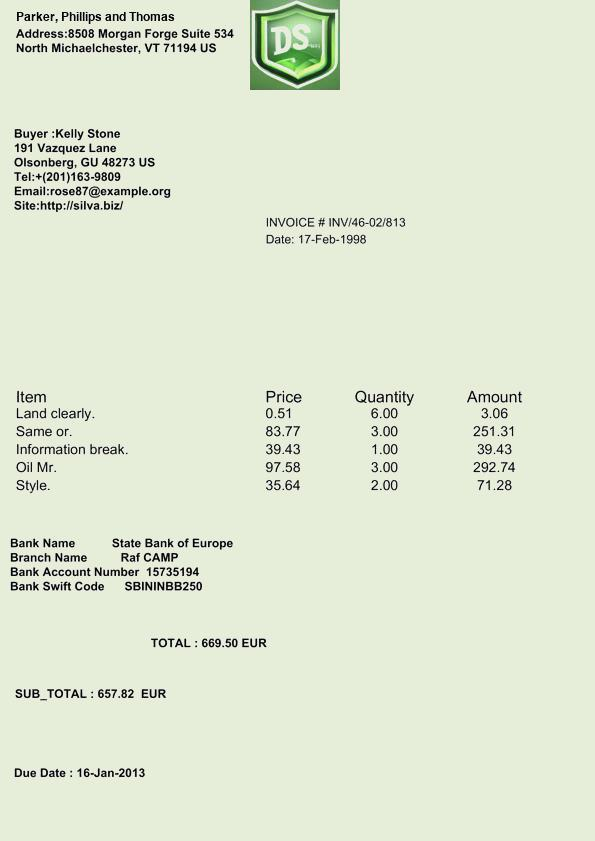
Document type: Invoice